Question: What is the main concern?
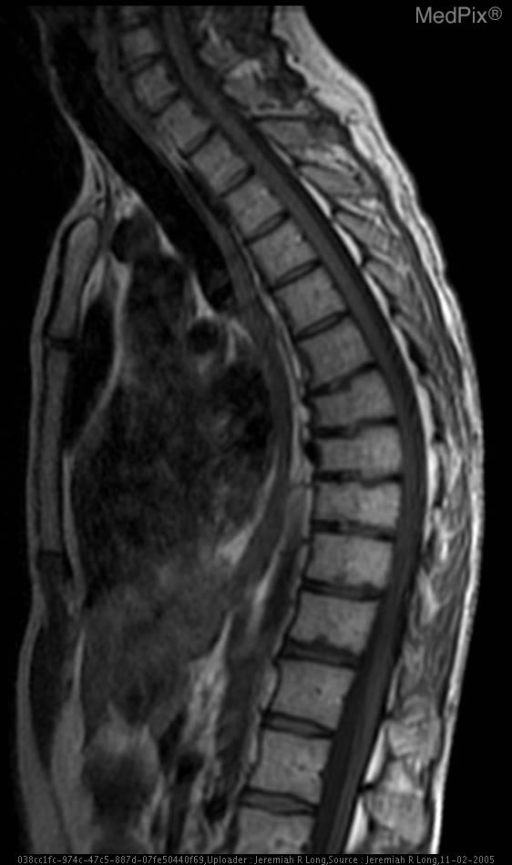
Answer: The findings suggest Anterior wedge deformity of multiple contiguous thoracic vertebral bodies.. T1 weighted image demonstrating anterior wedge deformity of multiple contiguous mid to lower thoracic vertebral bodies.. The patient might have a history of 27 year old man with back pain..